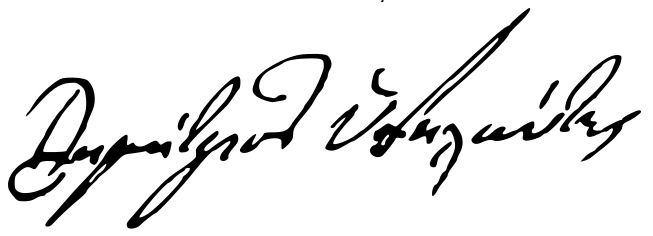
Signature of: dimitrios ypsilantis